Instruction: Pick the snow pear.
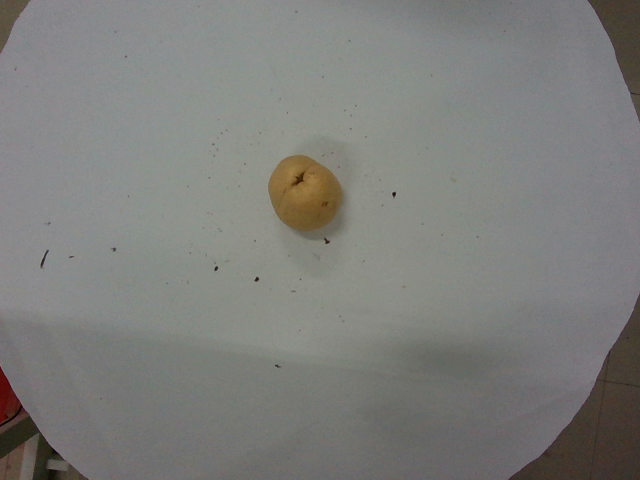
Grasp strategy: vertical